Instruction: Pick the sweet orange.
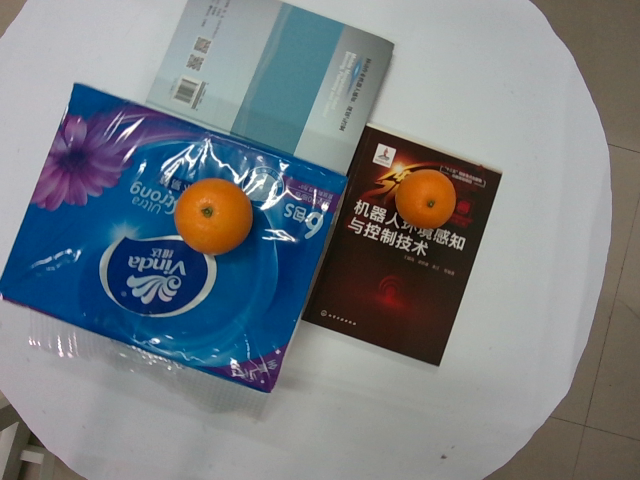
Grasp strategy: vertical